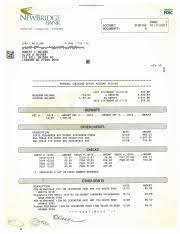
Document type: Invoice